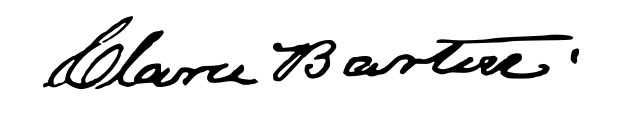
Signature of: clara barton